Question: What do the imaging results show?
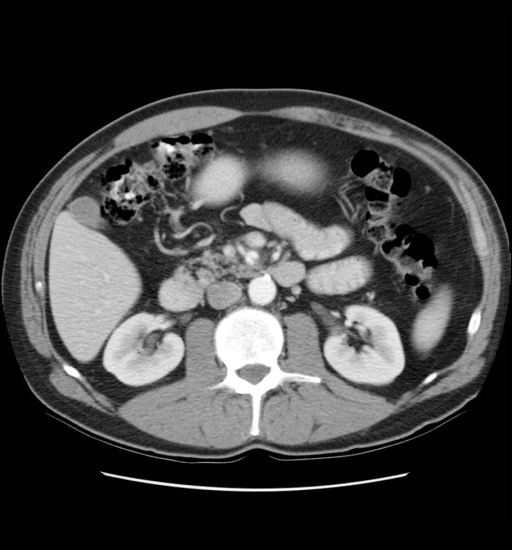
Answer: The imaging shows Abdominal CT (with contrast):1.  Mild stranding focally in the lesser sac, medial to the second portion of the duodenum, anterior to the third portion of the duodenum, posterior to the pancreas and just inferior to the pancreatic head, with mild stranding adjacent to the SMA.2.  Possible mild narrowing of the third portion of the duodenum between the SMA and aorta.Addendum: Small thrombus within the proximal portion of the SMA.  Distal to this region the contrast is not as bright as the proximal SMA, with mild adjacent inflammatory changes adjacent to the SMA consistent with SMA Syndrome. 1.  Mild stranding focally in the lesser sac, medial to the second portion of the duodenum, anterior to the third portion of the duodenum, posterior to the pancreas and just inferior to the pancreatic head, with mild stranding adjacent to the SMA.

2.  Possible mild narrowing of the third portion of the duodenum between the SMA and aorta.

Addendum: Small thrombus within the proximal portion of the SMA.  Distal to this region the contrast is not as bright as the proximal SMA, with mild adjacent inflammatory changes adjacent to the SMA consistent with SMA Syndrome..